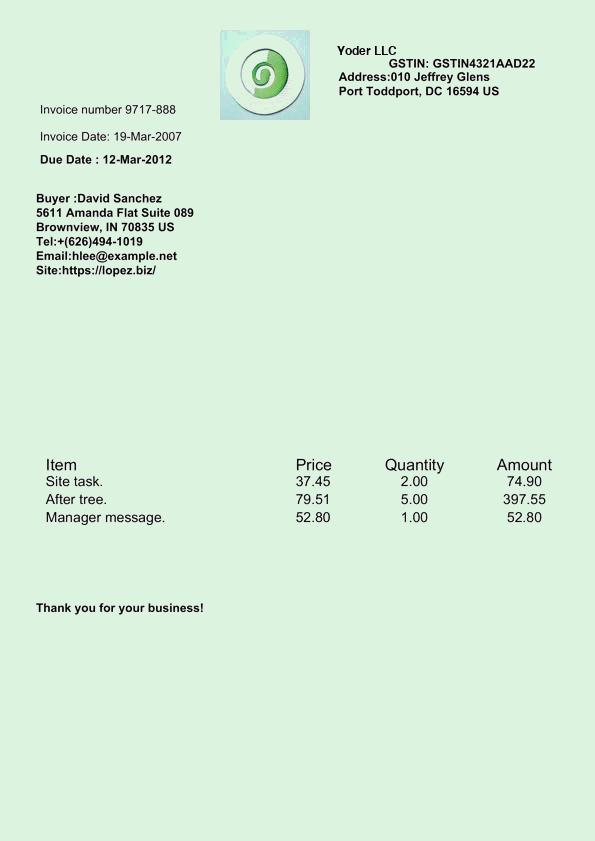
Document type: Invoice